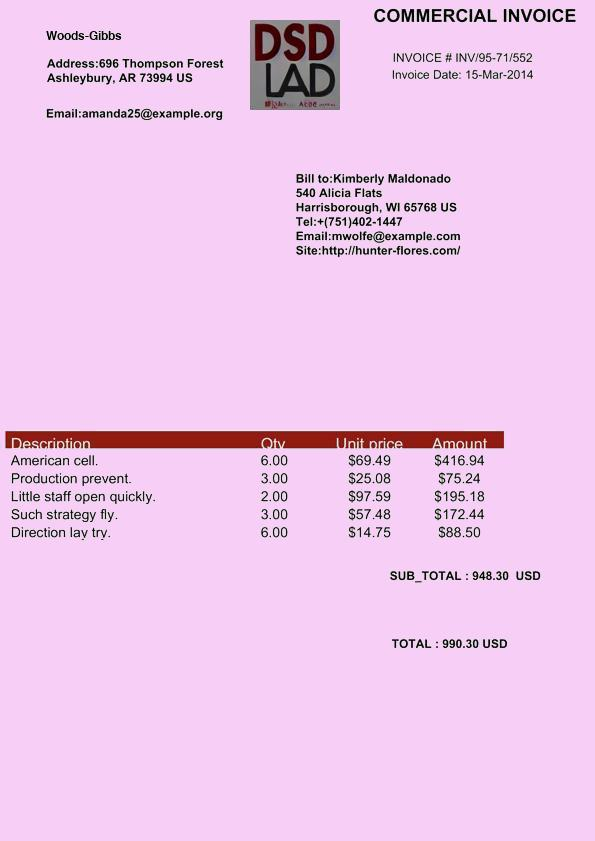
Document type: Invoice